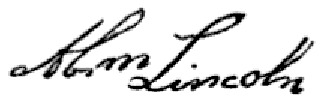
Signature of: abraham lincoln